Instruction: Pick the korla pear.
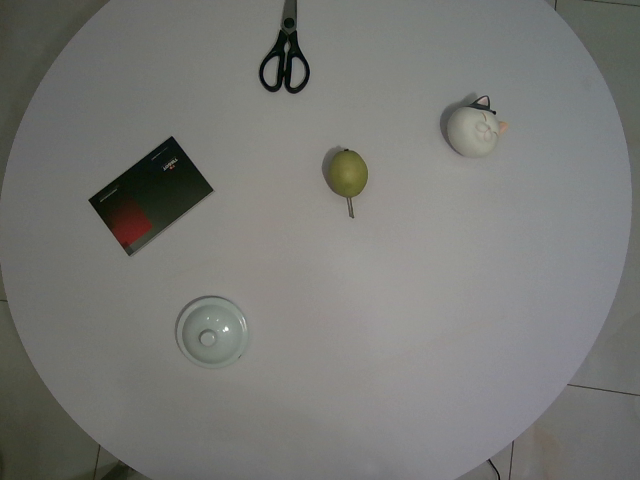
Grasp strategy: vertical